Question: Can you provide the account number mentioned in the document?
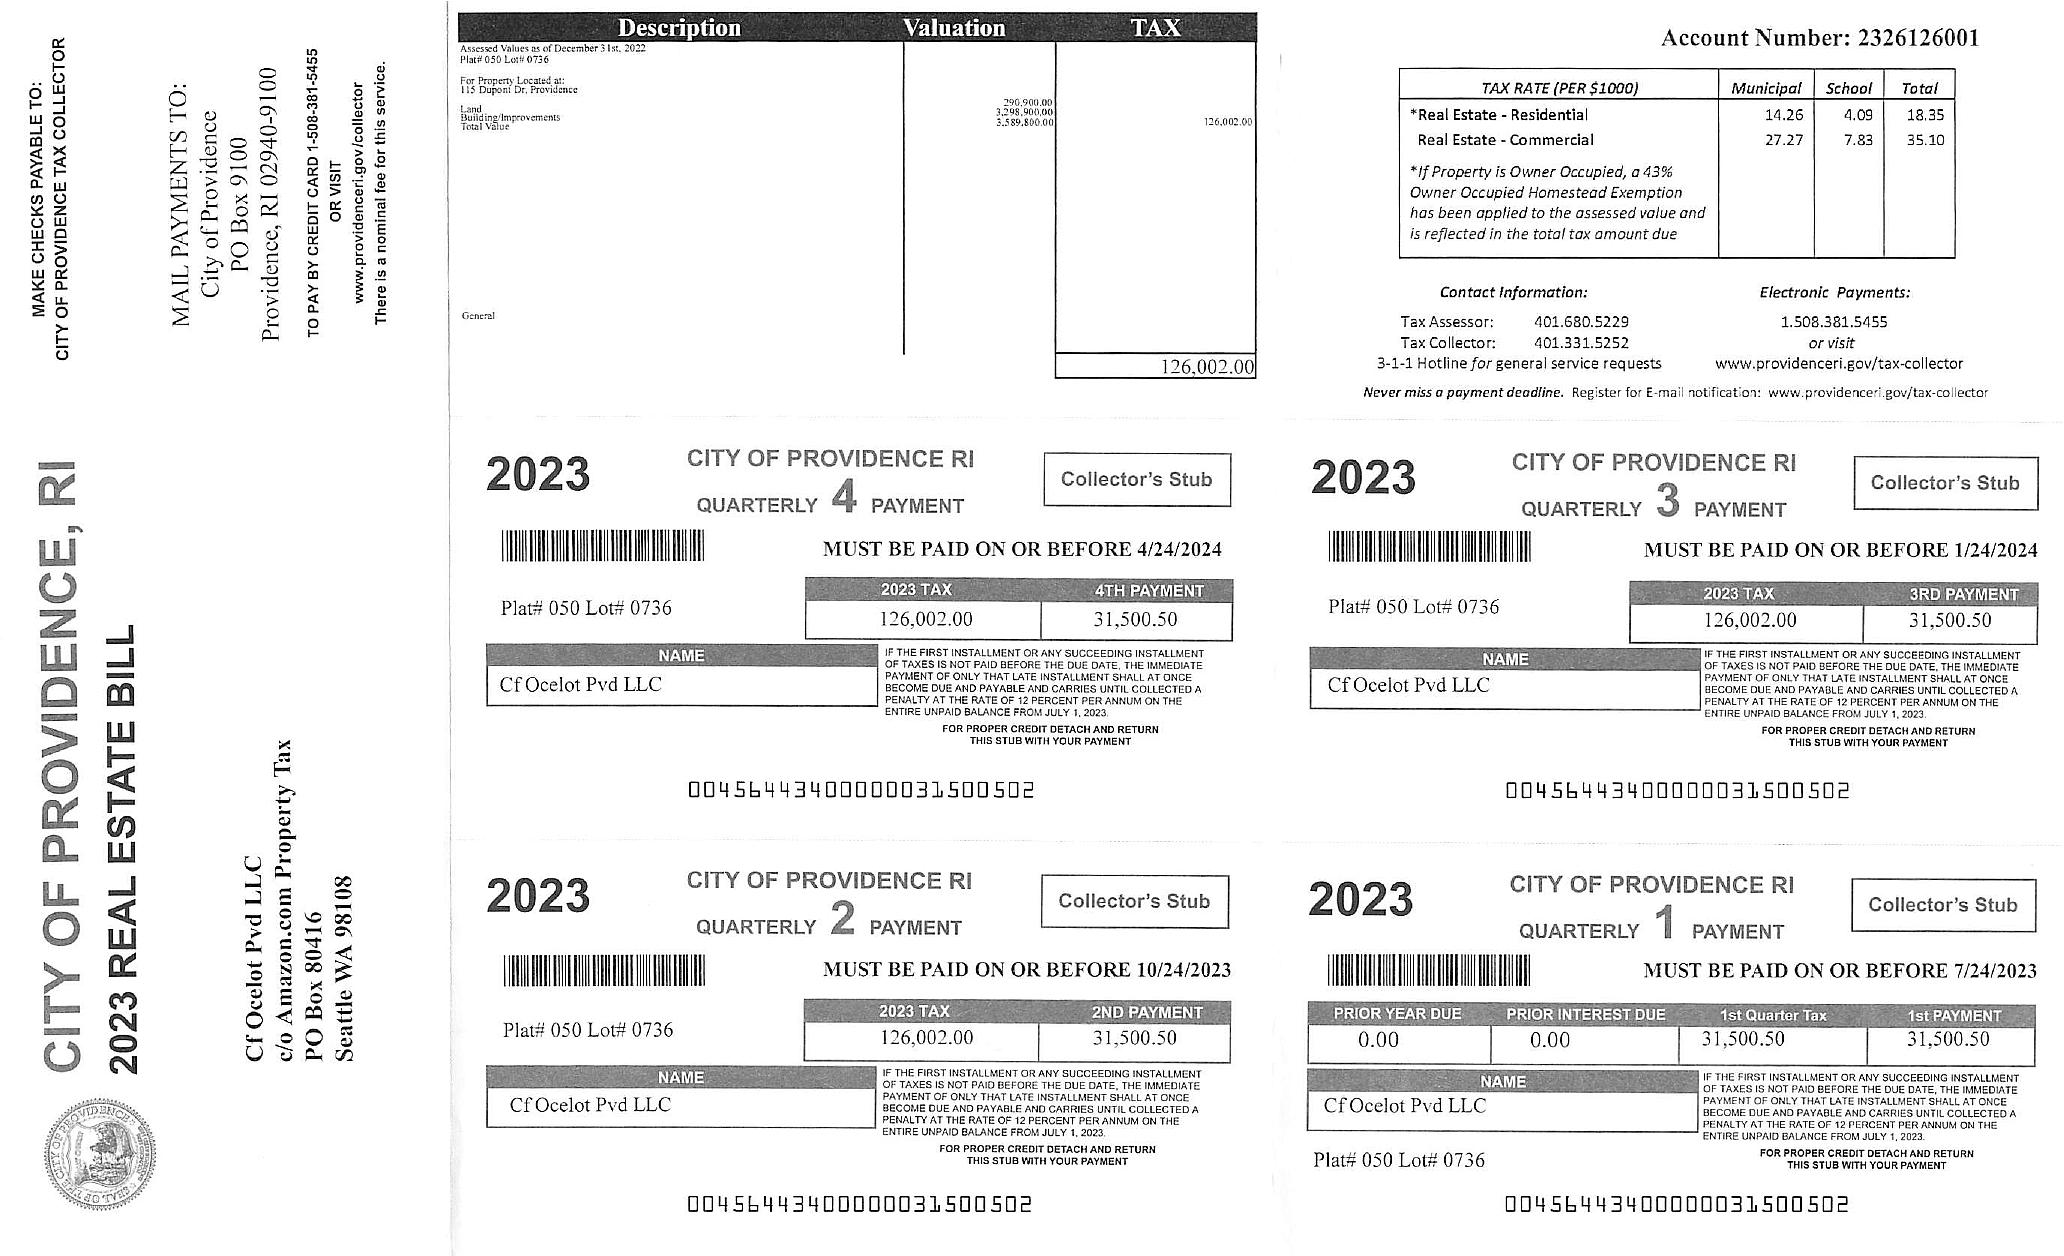
Answer: "2326126001"